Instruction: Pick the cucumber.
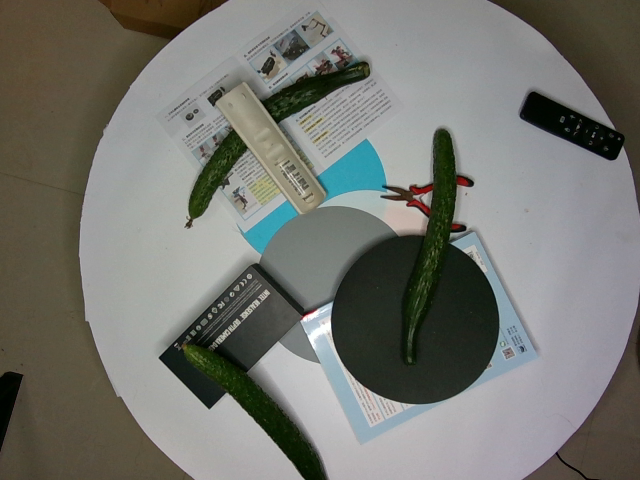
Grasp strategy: vertical